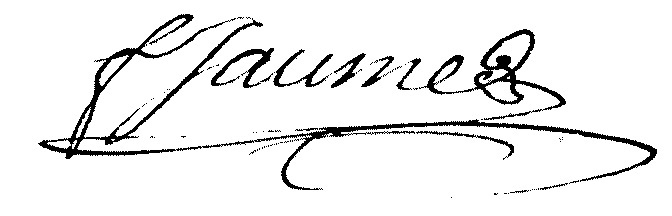
Signature of: françois thomas jaume